Question: Describe the condition in detail:
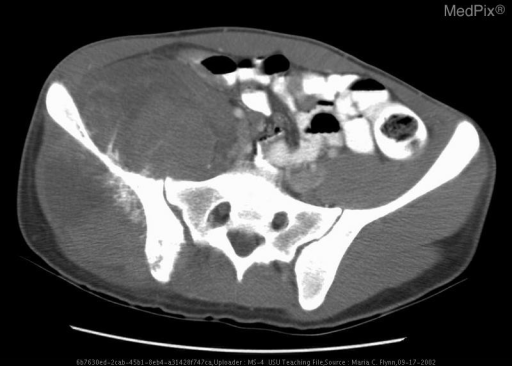
Answer: The disease is discussed as: Ewing Sarcoma (ES), a small malignant round cell tumor, is the second most common primary bone tumor in children after osteosarcoma (1).  ES occurs usually in individuals less than 25 years of age but rarely before the age of 5 years. There is a slight male predominance. Osseous Ewing sarcoma is usually medullary but rarely can be periosteal in location (2).   Ewing sarcoma of the bones is most frequently found in the axial skeleton and proximal extremities.  On radiographs, ES shows a osteolytic (permeative/moth eaten type of bone destruction) pattern usually with associated large soft tissue mass. Aggressive periosteal response manifests as an onion-skin or ‘sunburst’ appearance.  The overall disease-free 5-year survival in patients presenting with nonmetastatitic disease is 54-95% for Ewing sarcoma (3). Prognosis is worse for larger central lesions (e.g.retroperitoneal) as compared to distal ones with the best prognosis with periosteal or subperiosteal tumors. The addition of chemotherapy to wide exision and/or radiation therapy has improved the prognosis in these patients (3).